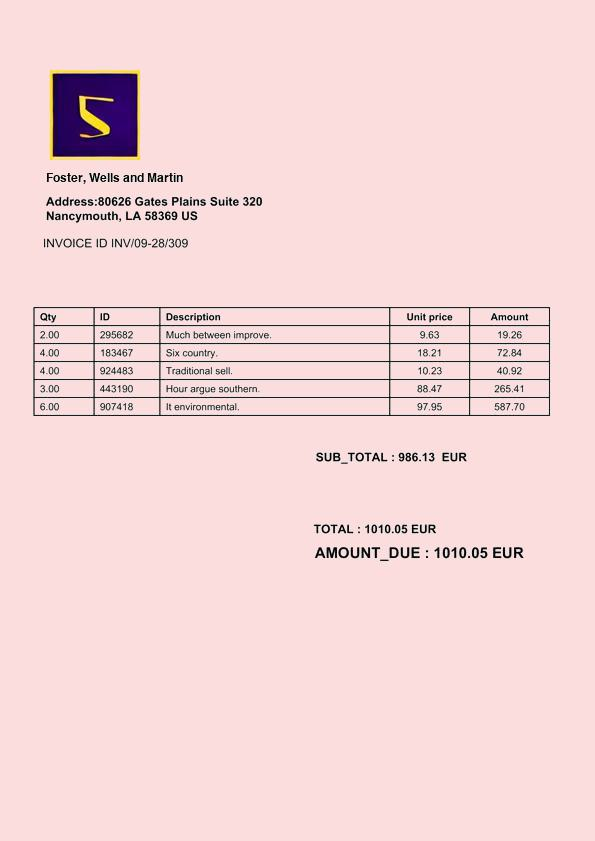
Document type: Invoice